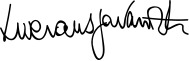
Signature of: luciano pavarotti